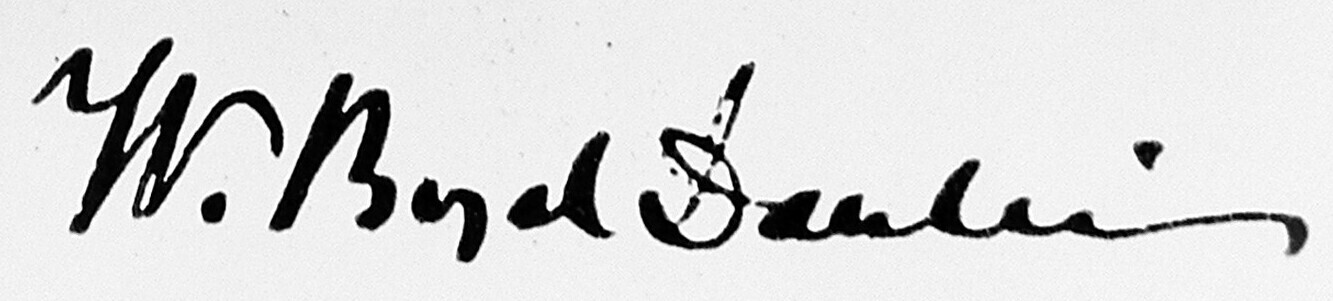
Signature of: william boyd dawkins